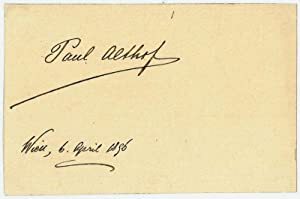
Signature of: alice gurschner